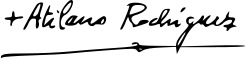
Signature of: atilano rodríguez martínez